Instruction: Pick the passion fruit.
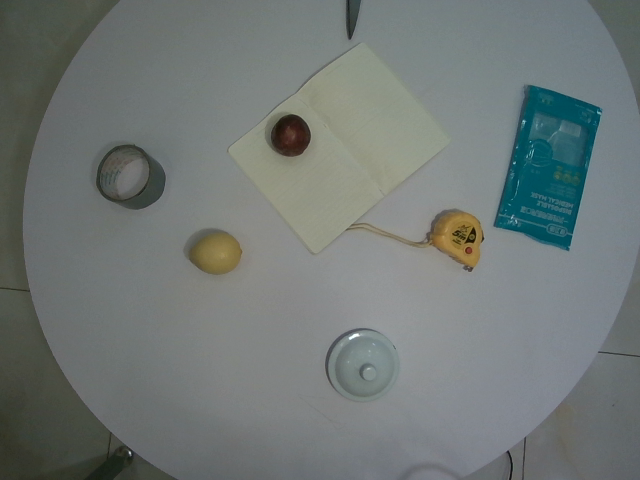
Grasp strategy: vertical